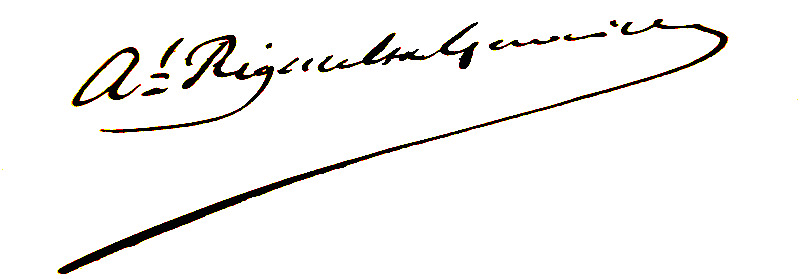
Signature of: charles rigault de genouilly